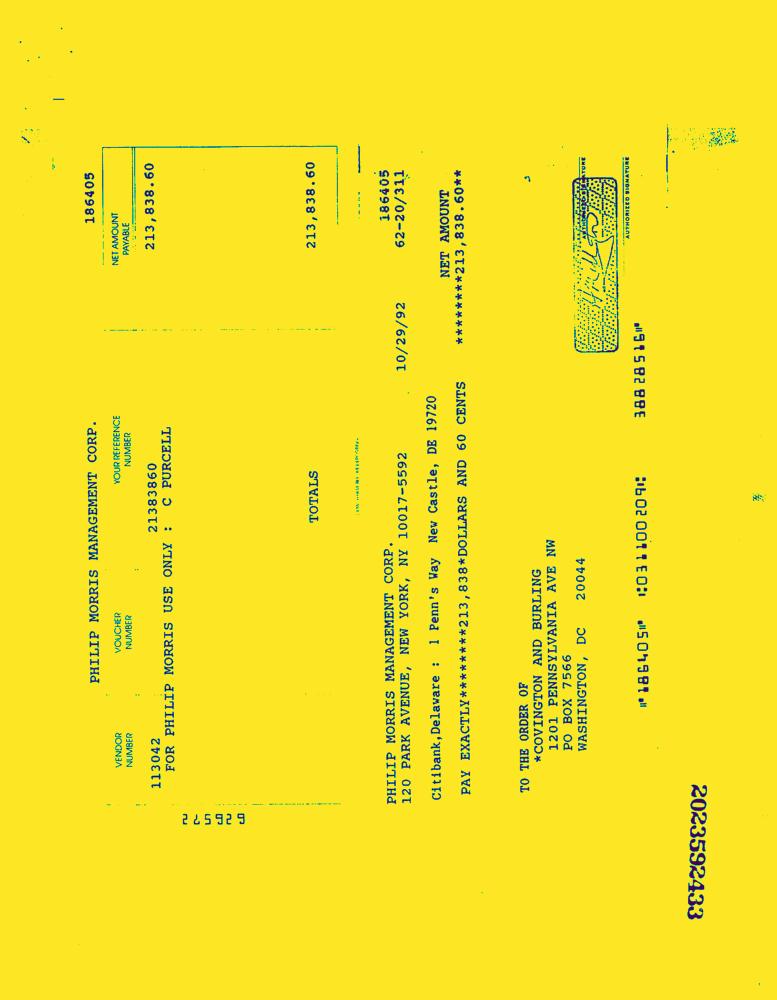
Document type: Invoice-Doc